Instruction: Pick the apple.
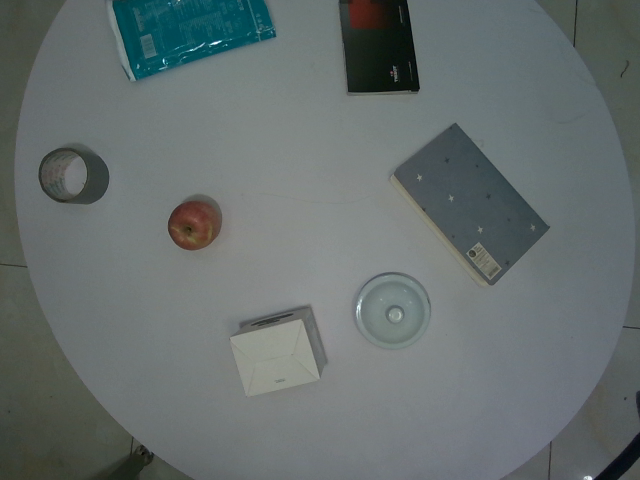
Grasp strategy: vertical